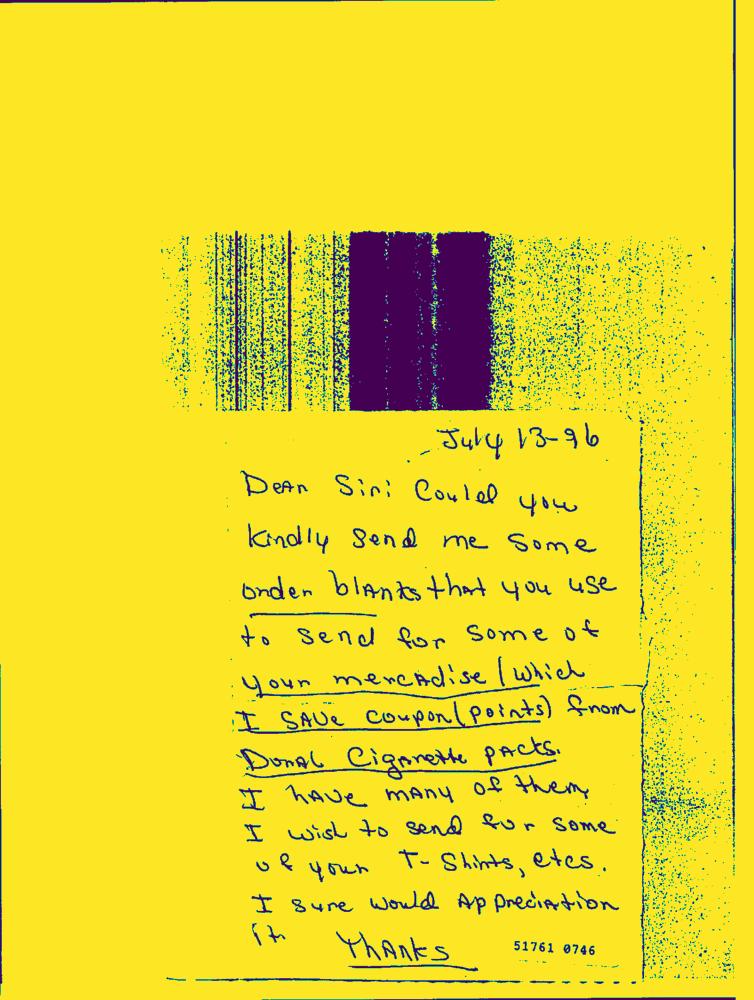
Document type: Hand-Written